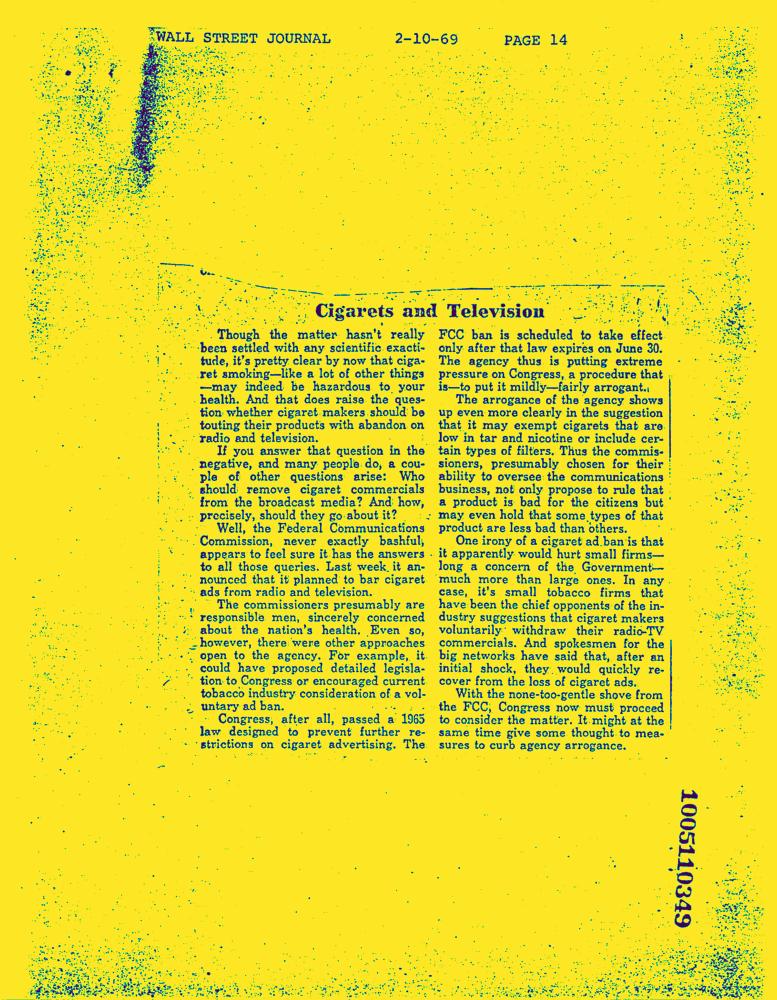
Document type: News-Article